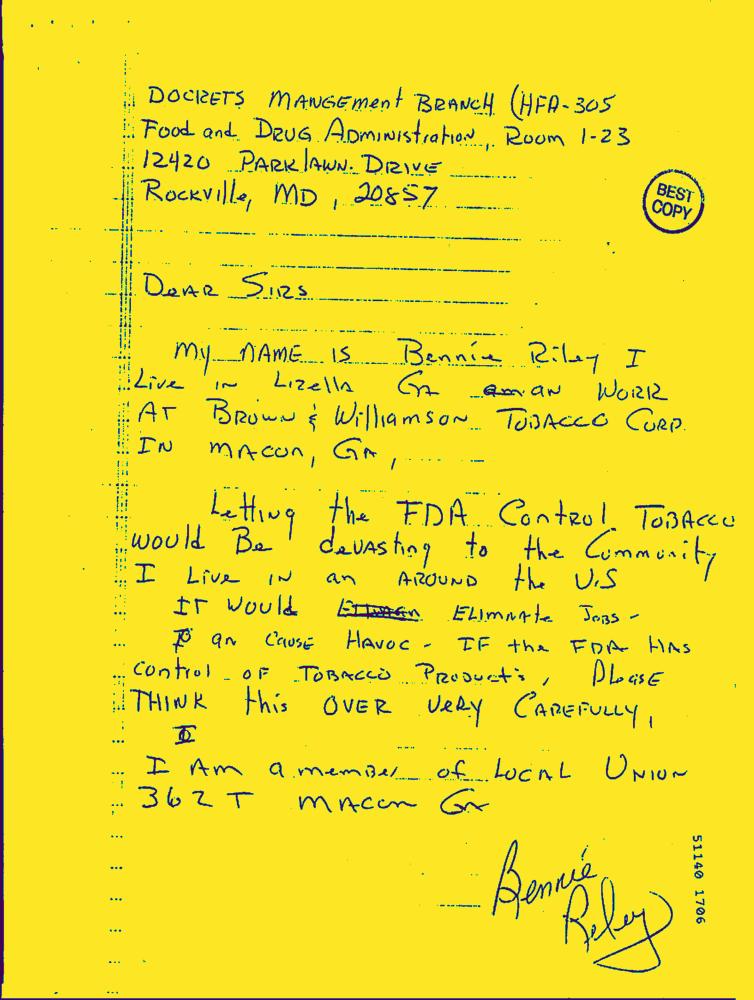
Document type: Hand-Written